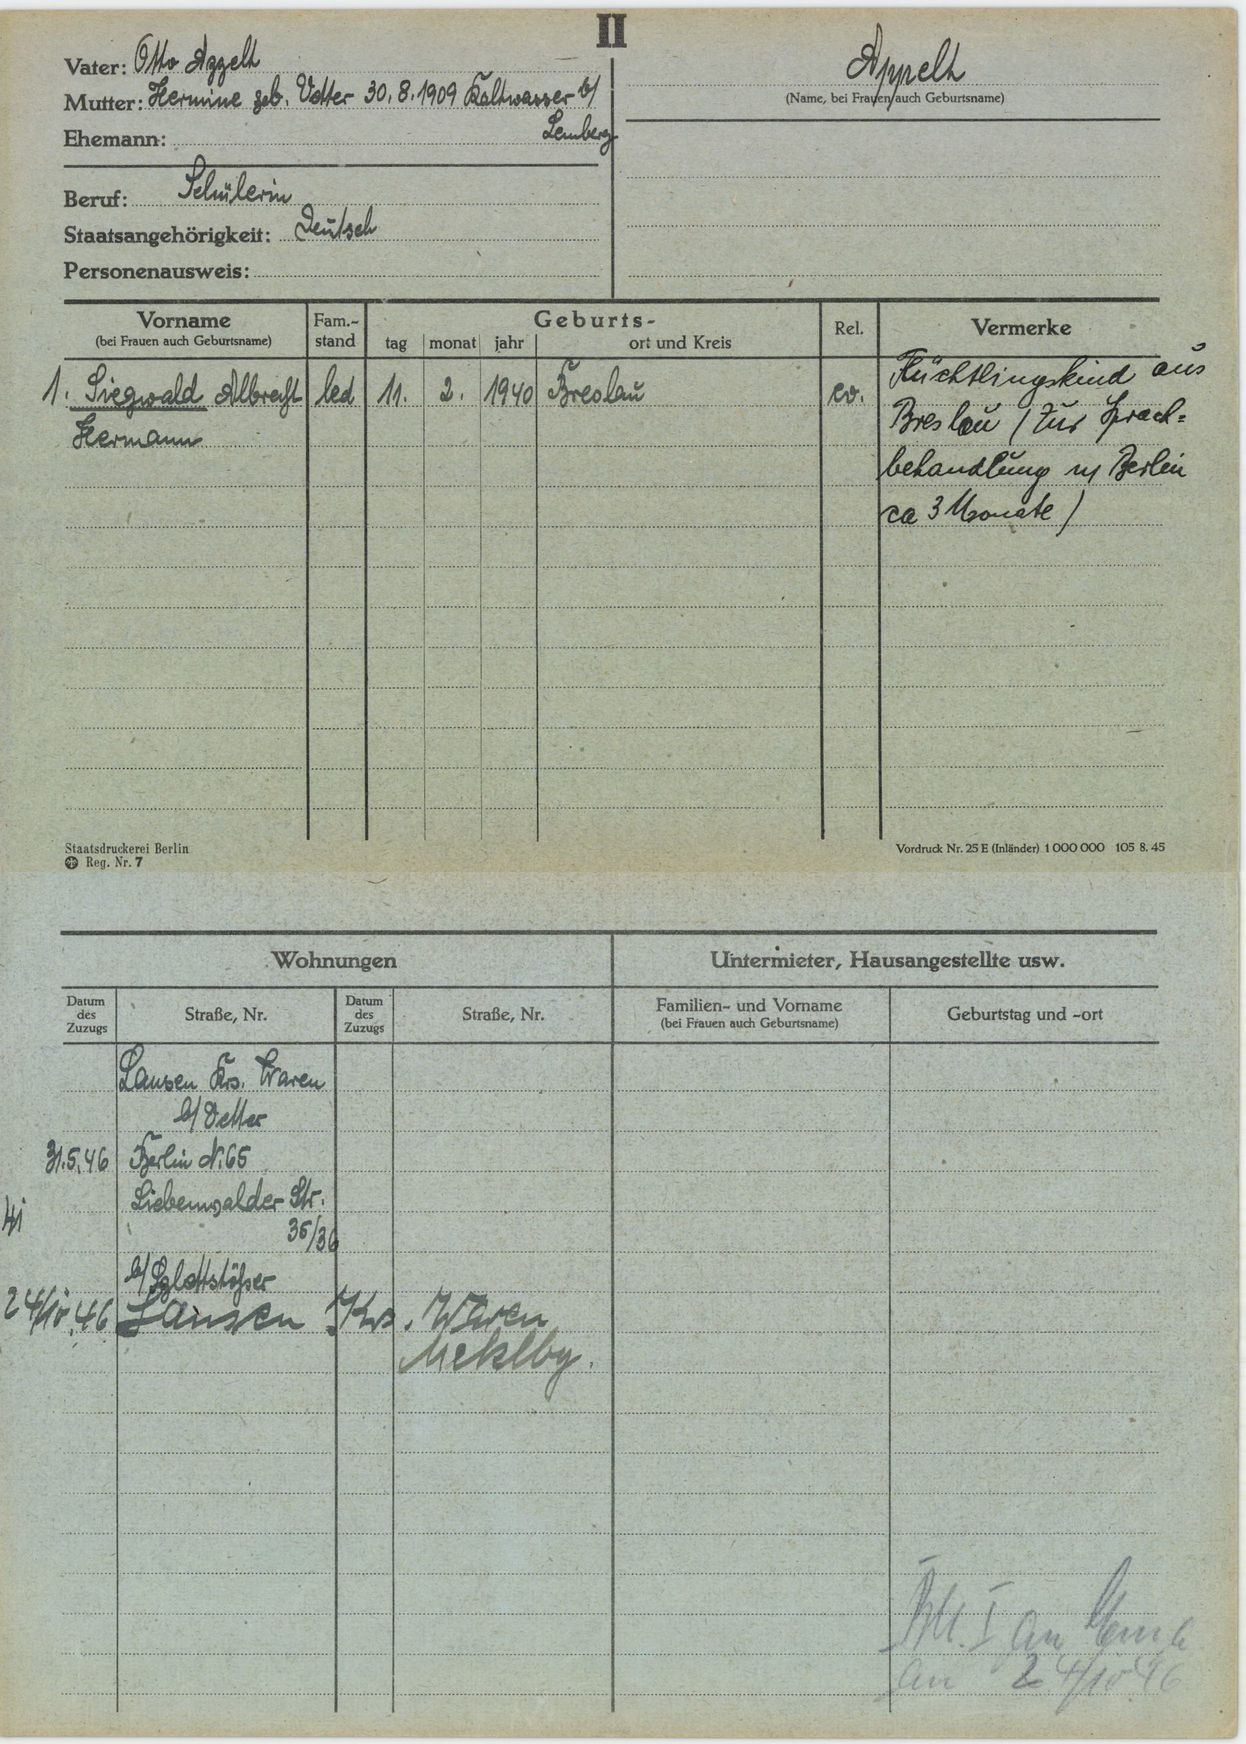
Appelt